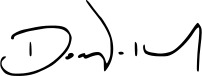
Signature of: dominic perrottet